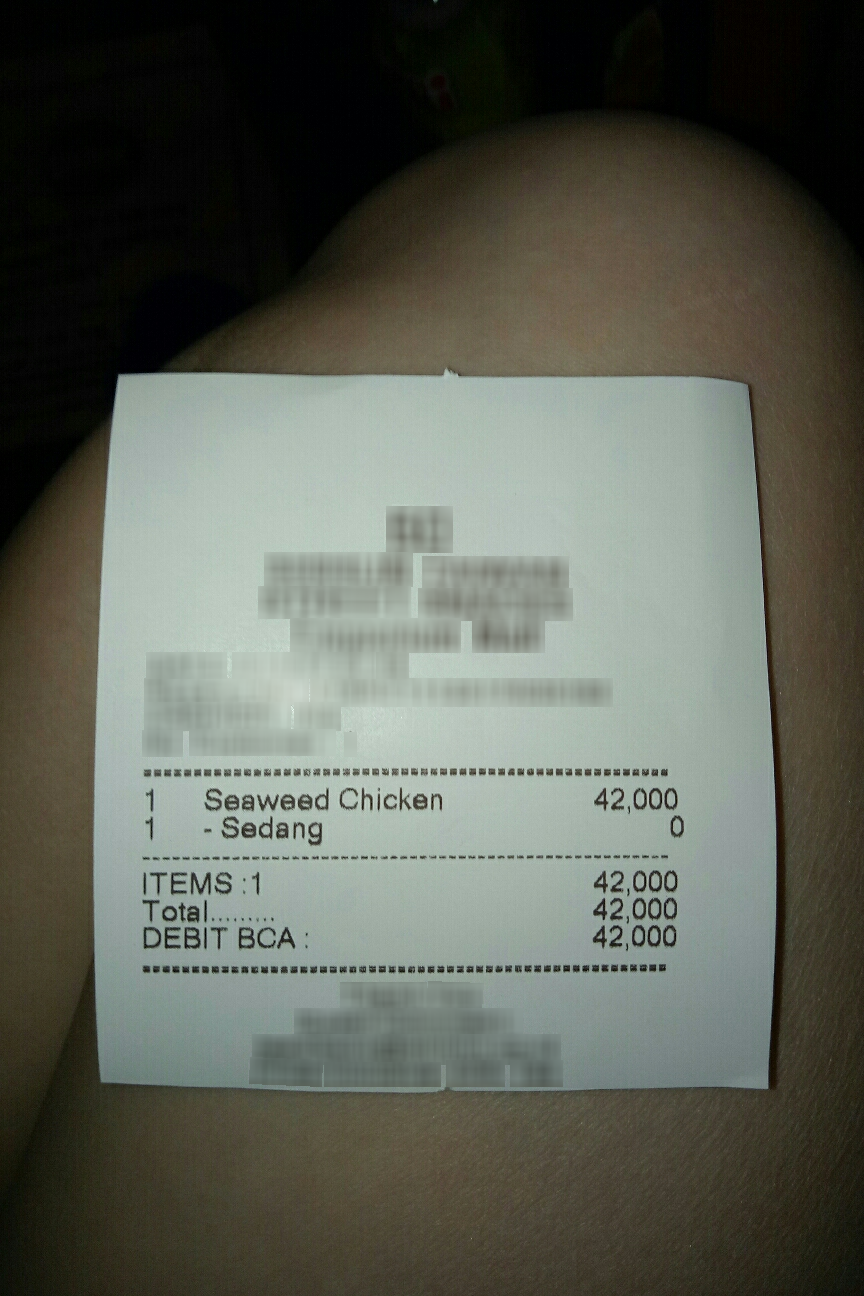
Number of items: 6
Subtotal: 42,000
Total: 42,000
OCR text regions:
text: 1
text: Seaweed
text: Chicken
text: 42,000
text: 1
text: - Sedang
text: 0
text: Total.
text: 42,000
text: ITEMS:
text: 1
text: DEBIT
text: BCA:
text: 42,000
text: 42,000